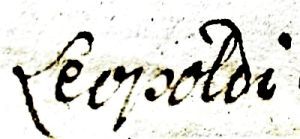
Signature of: leopold herzog von schleswig holstein sonderburg wiesenburg